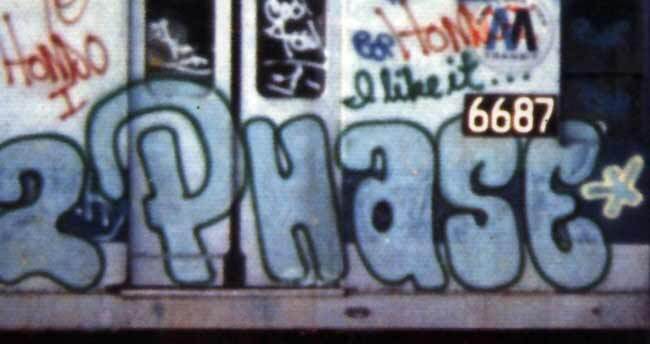
Signature of: phase 2